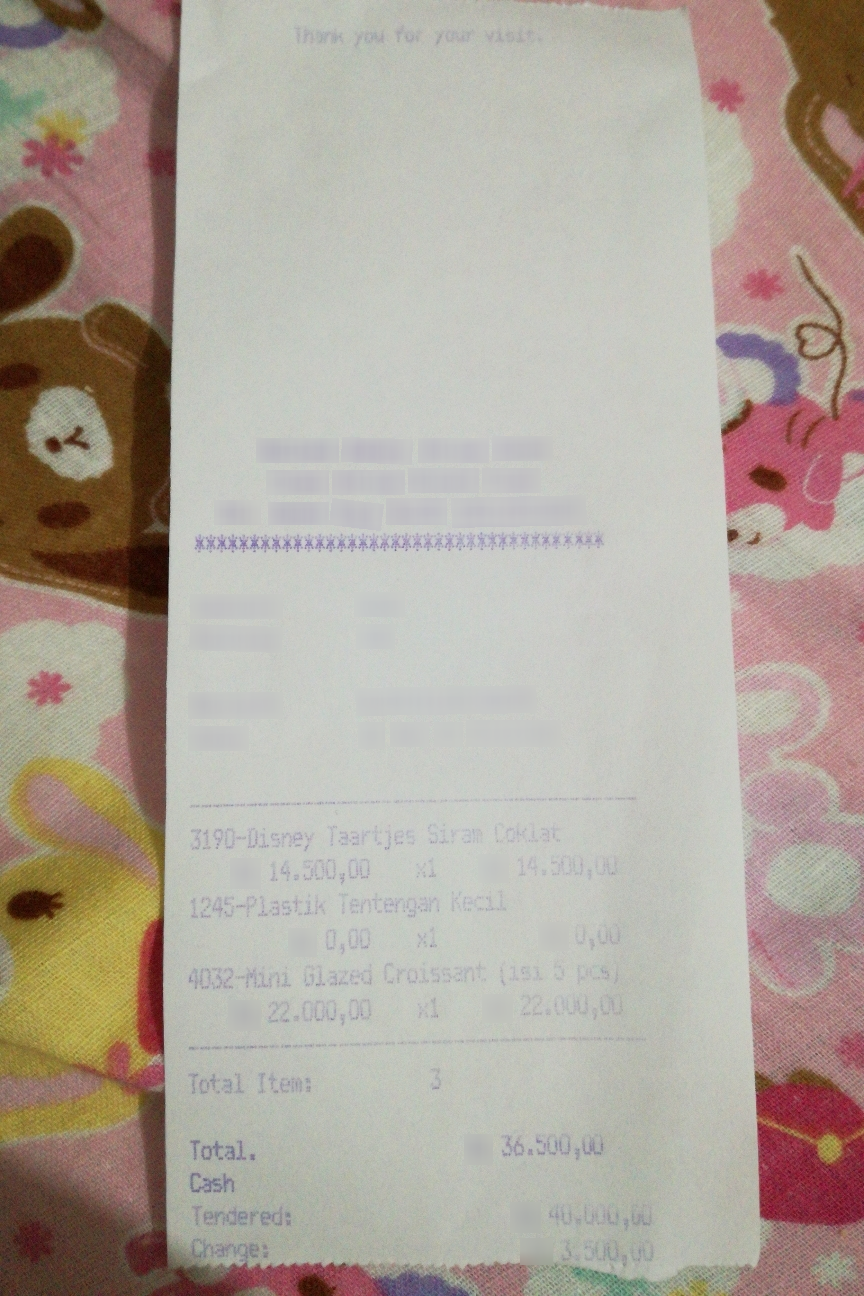
Number of items: 3
Total: 36.500,00
OCR text regions:
text: 3190-Disney
text: Taartjes
text: Siram
text: Coklat
text: 14.500,00
text: x1
text: 14.500,00
text: 1245-Plastik
text: Tentengan
text: Kecil
text: 0,00
text: x1
text: 0.00
text: 4032-Mini
text: Glazed
text: Croissant
text: (isi 5 pcs)
text: 22.000,00
text: x1
text: 22.000,00
text: Total.
text: 36.500,00
text: Cash
text: Tendered:
text: 40.000.00
text: Change:
text: 3.500.00
text: Total
text: Item:
text: 3